Question: What is the potential diagnosis?
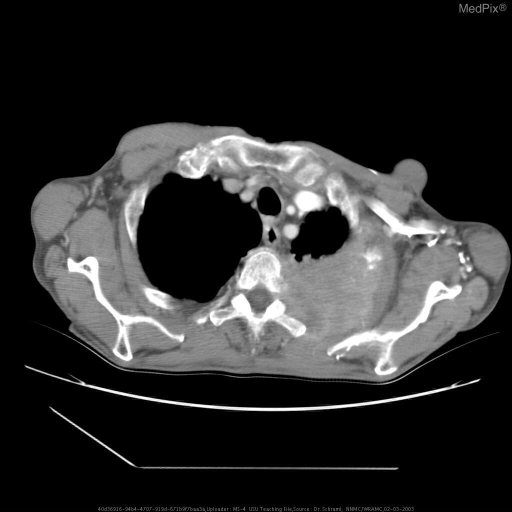
Answer: The possible diagnosis includes •  Metastatic Lung Cancer
•  Metastatic Kidney Cancer
•  Metastatic Liver cancer.